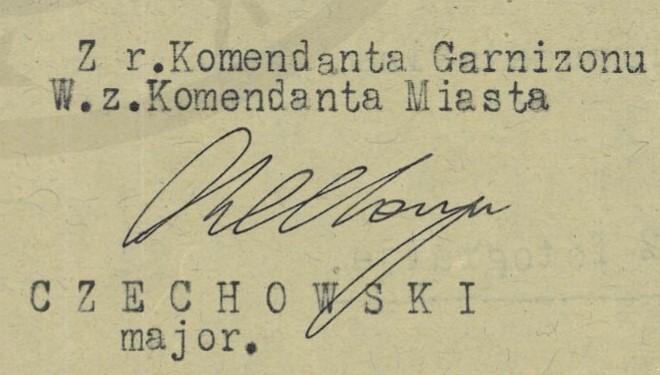
Signature of: jan czechowski